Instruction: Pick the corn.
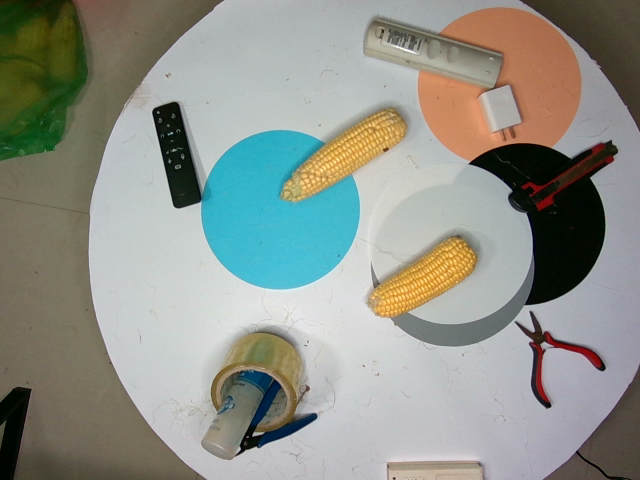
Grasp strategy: vertical